Question: How does the patient history play a role?
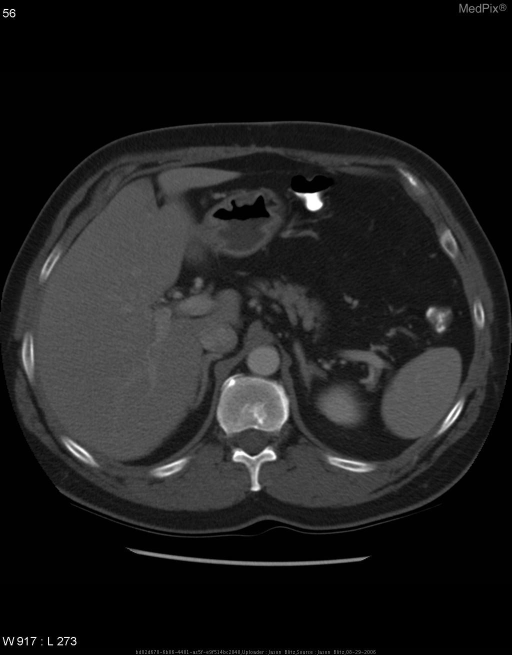
Answer: The patient's history of Chief complaint:

47 y/o male presented in Nov 2005 with pain in right anterior thigh.  X-ray revealed a mass in the femur and adjacent soft tissue.  Partial surgical resection of mass revealed adenocarcinoma.  Subsequent PET scan indicated increased uptake at several locations in the right lung.

Patient had a history of pulmonary nodules dating to 2003/2004.  However a PET conducted in August of 2004 was negative except for minimal uptake in one pulmonary nodule.  Serial X-rays showed no changes in these nodules through mid 2005.

Patient was diagnosed with metastatic adenocarcinoma of the right lung and referred to oncology for radiation and chemotherapy.

PMX:
  •  Nephrolithiasis
  •  Hyperlipidemia

PSHX:
  •  Right neck lymph node resection (benign) at 22 yo
  •  Cholestectomy in 2004

SocHx:
  •  >1PPD for 20 years
  •  No ETOH

FMHX:
  •  Sister (smoker) died of lung cancer in 1979
  •  Sister (non-smoker) died of lunger cancer at 40 yo
  •  Sister (non-smoker) died of lung cancer at 62 yo
  •  Brother (smoker) diagnosed with head and neck cancer 2006

Meds:
  •  Percocet

Allergies:
  •  Aspirin - upset stomach is key in understanding the case.